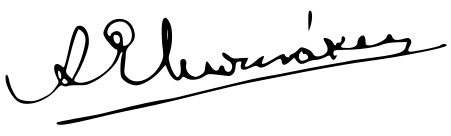
Signature of: antonis benakis